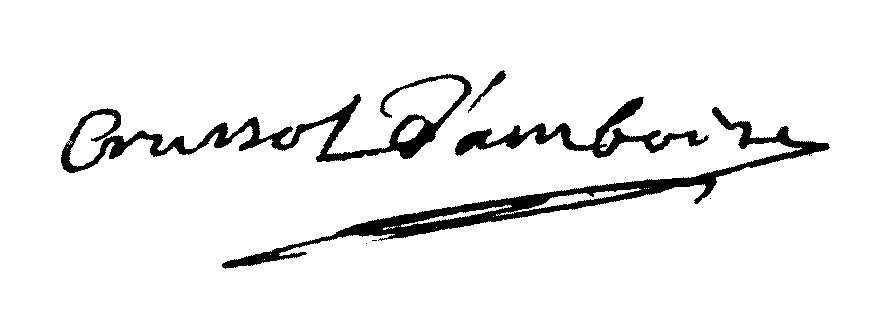
Signature of: anne emmanuel de crussol d amboise